Question: What is the assessed value of the property as noted in the document?
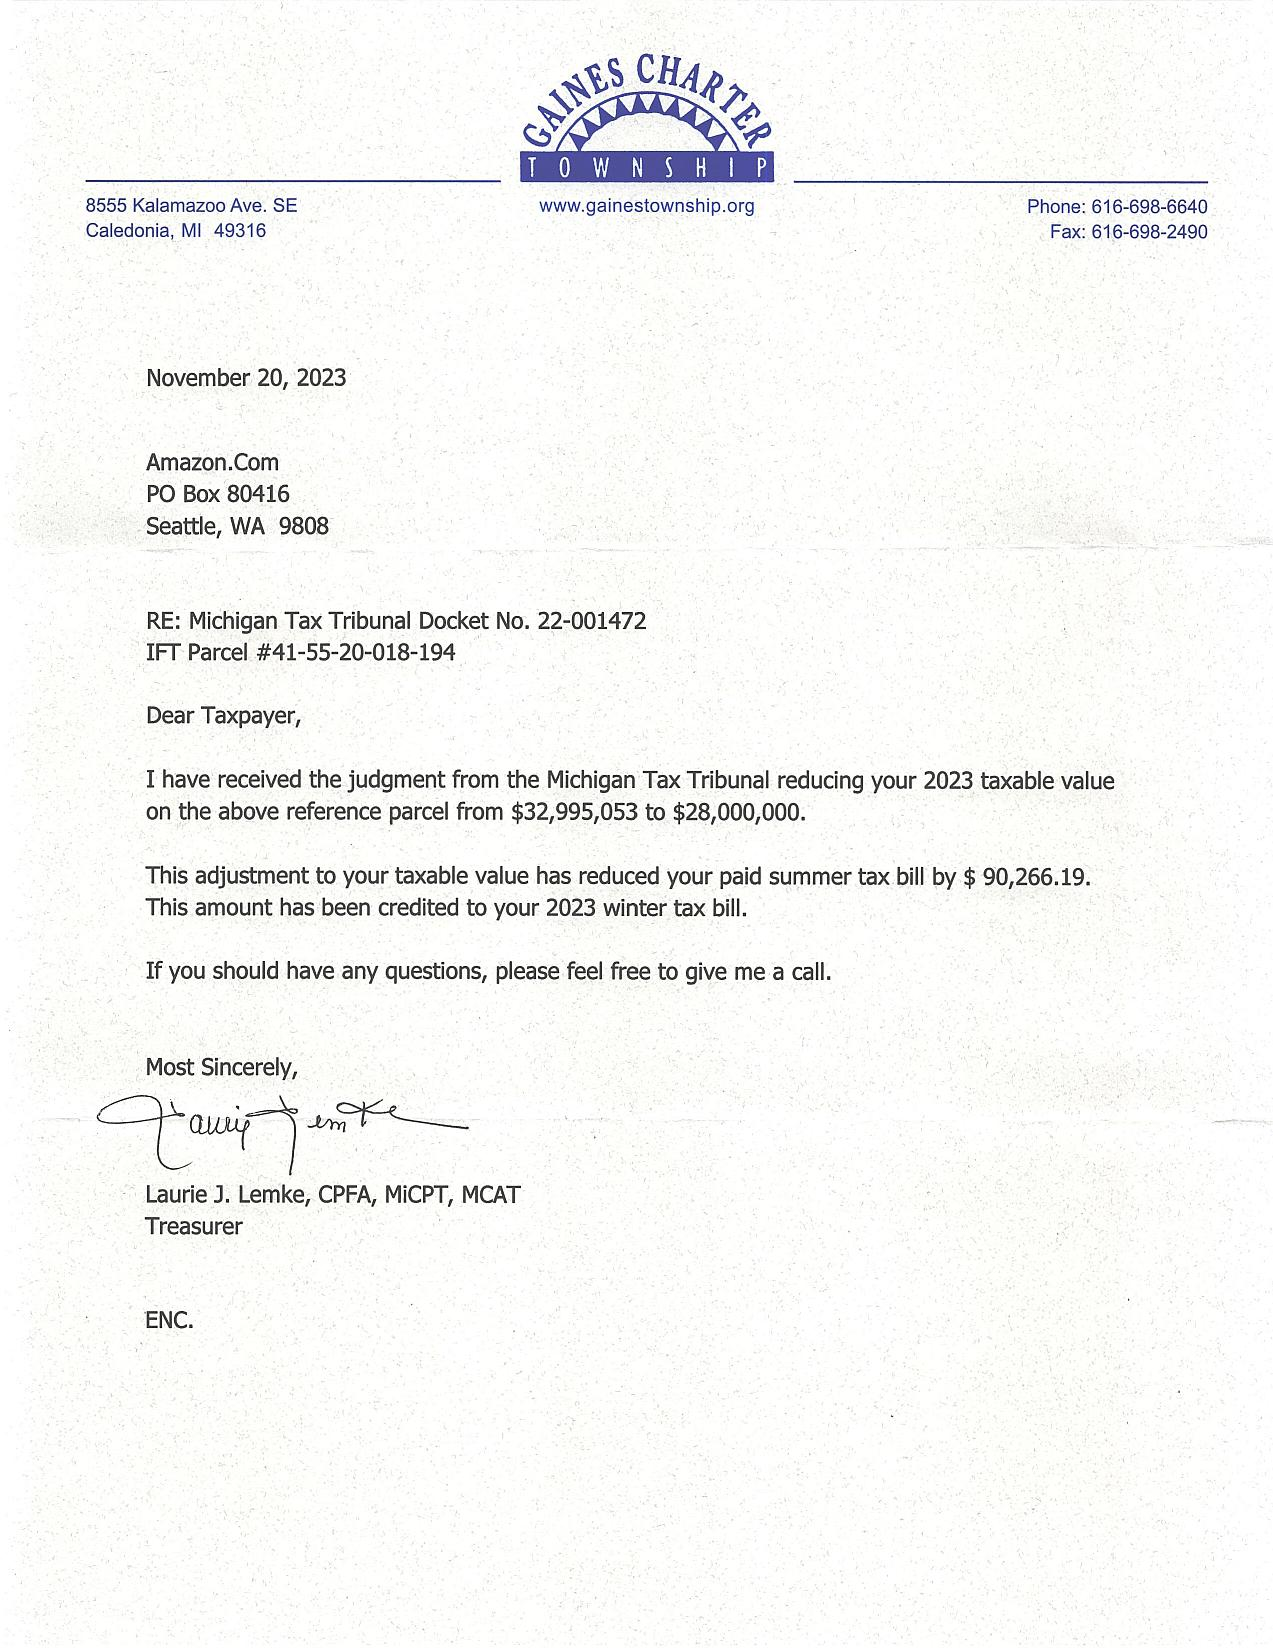
Answer: "$32,995,053 "